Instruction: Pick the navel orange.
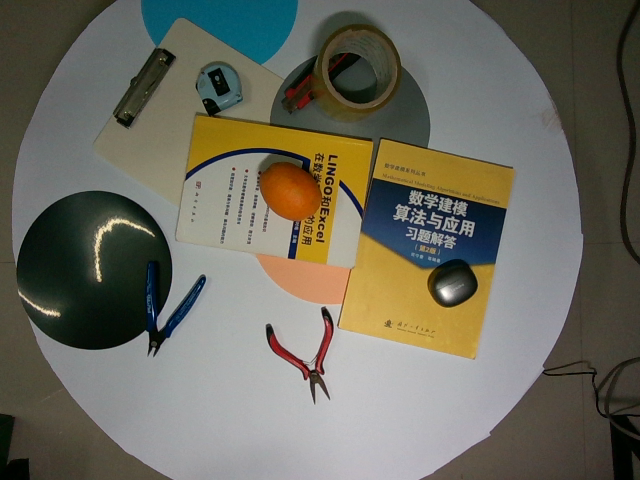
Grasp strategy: vertical